Question: What could the diagnosis suggest?
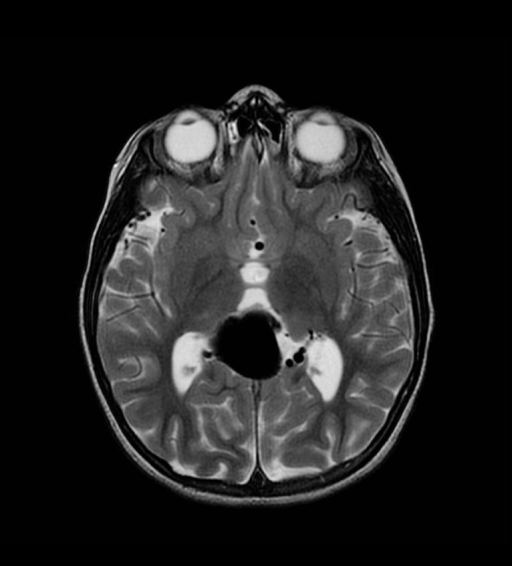
Answer: The possible diagnosis includes Without the provided history, this radiographic finding is concerning for aspiration of contrast or other radio-opaque material..